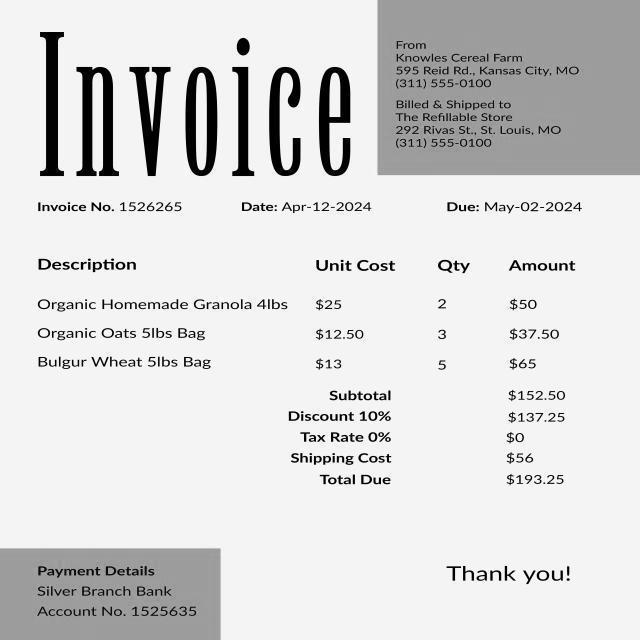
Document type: Invoice